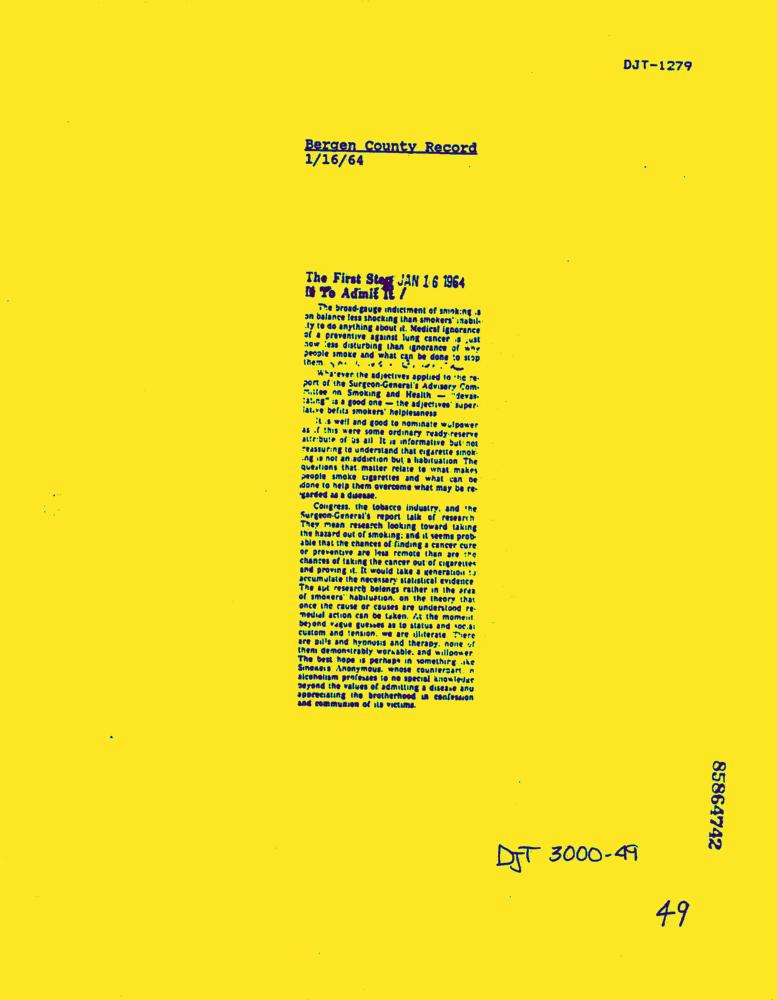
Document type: News-Article